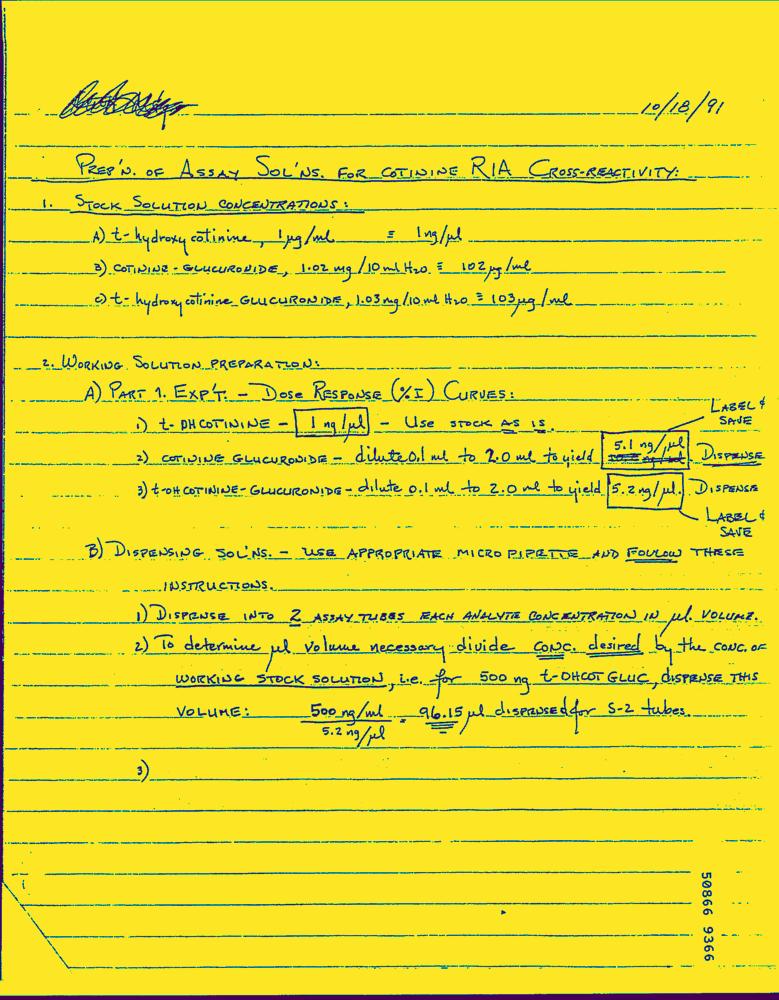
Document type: Hand-Written